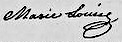
Signature of: marie louise duchess of parma